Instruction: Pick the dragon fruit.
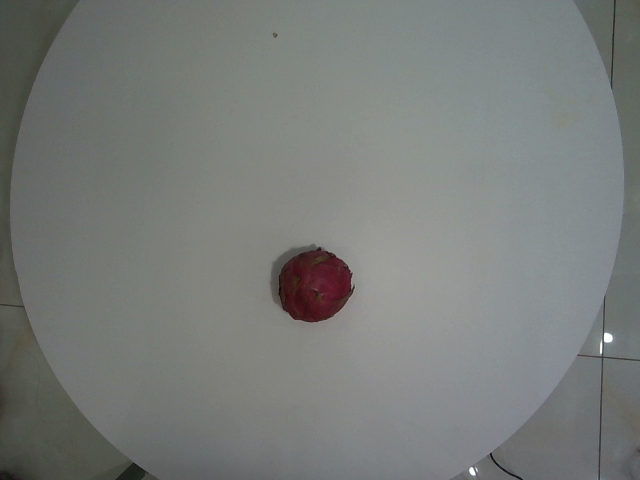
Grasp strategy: vertical